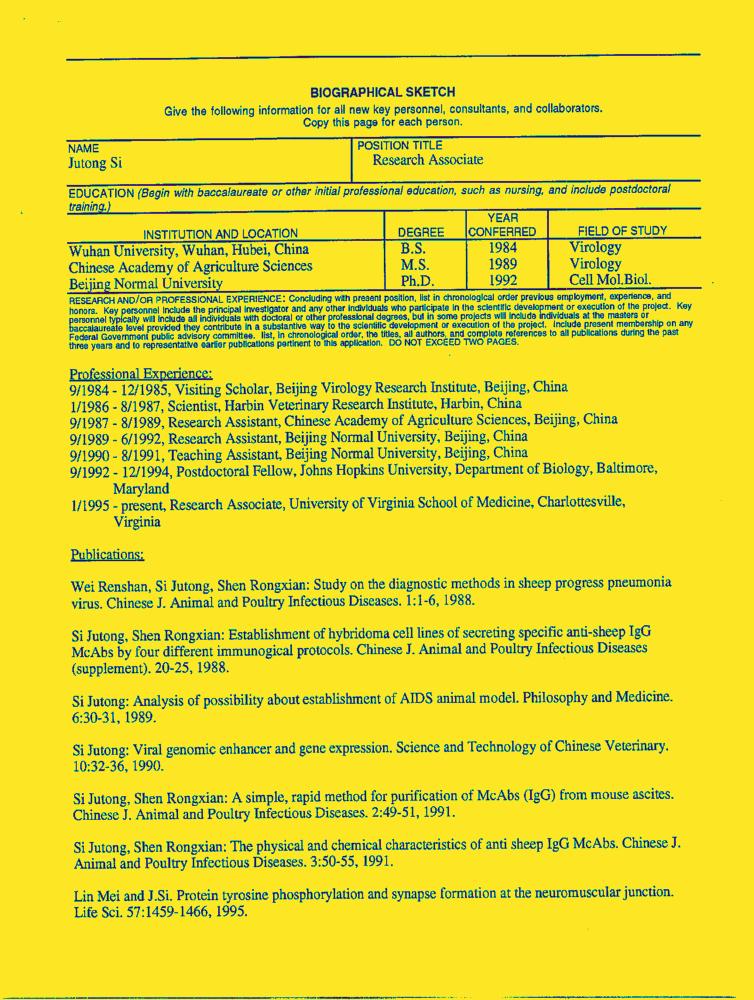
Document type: Resume-Doc